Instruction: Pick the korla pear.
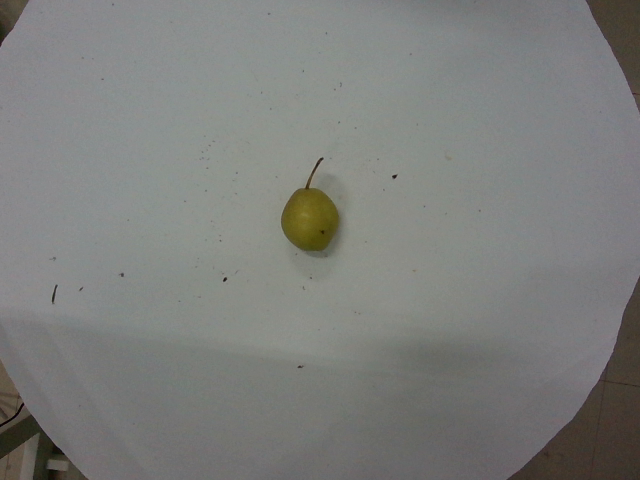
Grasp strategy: vertical